Question: What is the suspected problem?
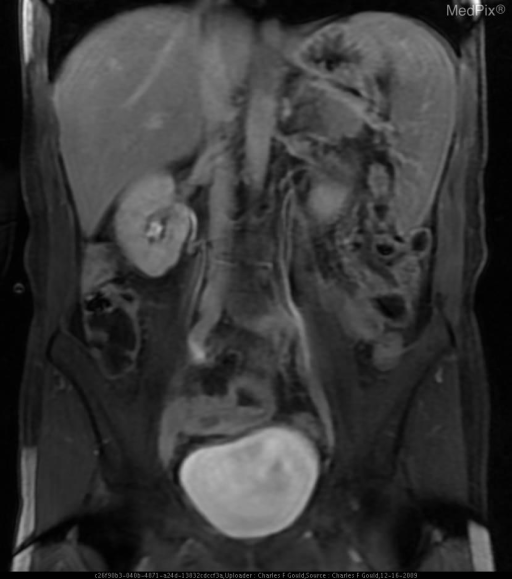
Answer: The findings suggest Several regions of discontinuous and asymmetric bowel wall thickening with alternating regions of dilation.  No fistulas were identified in this patient’s case.  Enhancement localized to the regions of mural thickening was demonstrated following the administration of intravenous gadolinium DTPA.. Enhancement of thickened bowel wall.. The patient might have a history of 54 year-old male with recurrent abdominal pain and diarrhea..